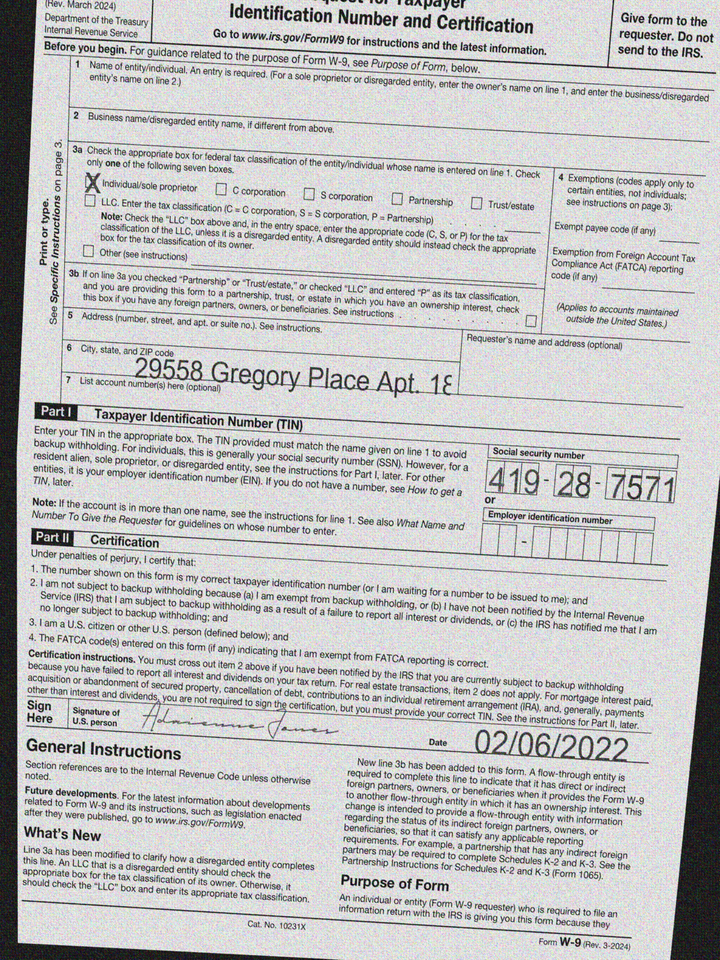
adr1: 29558 Gregory Place Apt. 181
cbx: yes
ssn: 419287571
sdt: 02/06/2022